Identify and extract the amount in words, amount in numbers, payee name, cheque date, and bank name from the image.
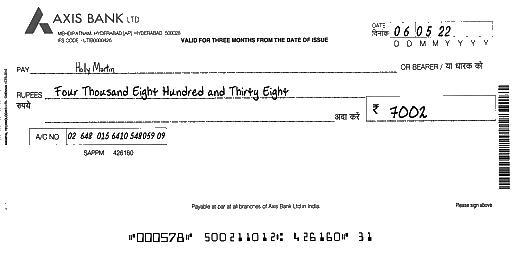
amt_in_words: Four Thousand Eight Hundred and Thirty Eight
amt_in_figures: 7002
payee_name: Holly Martin
bank_name: AXIS BANK
cheque_date: 06/05/22